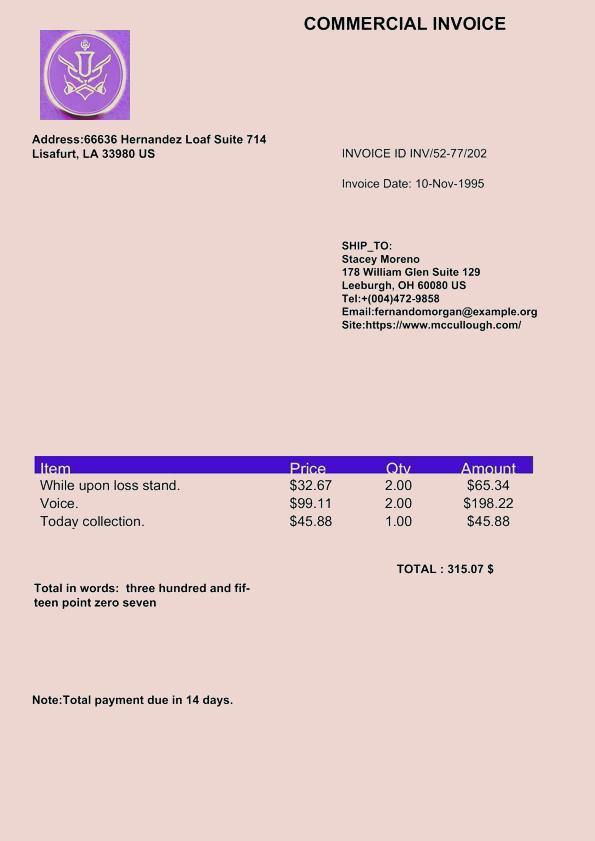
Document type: Invoice